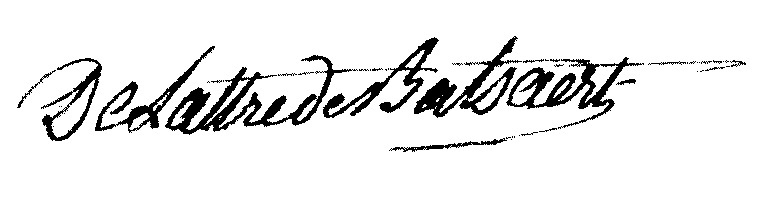
Signature of: henri bernard delattre de balzaert